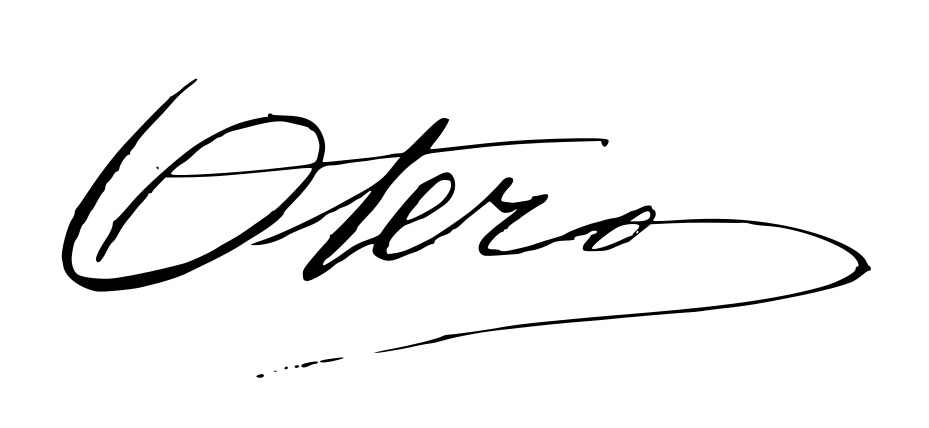
Signature of: la belle otero